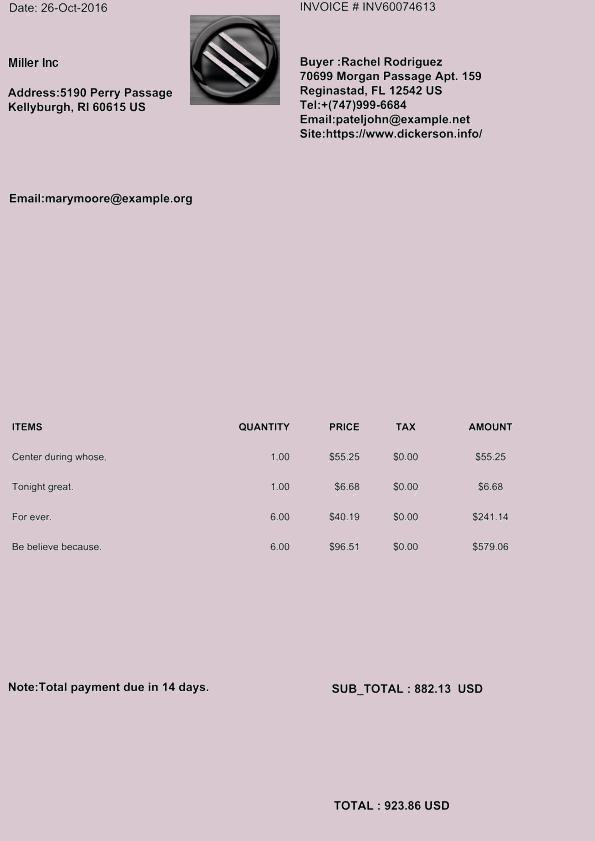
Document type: Invoice